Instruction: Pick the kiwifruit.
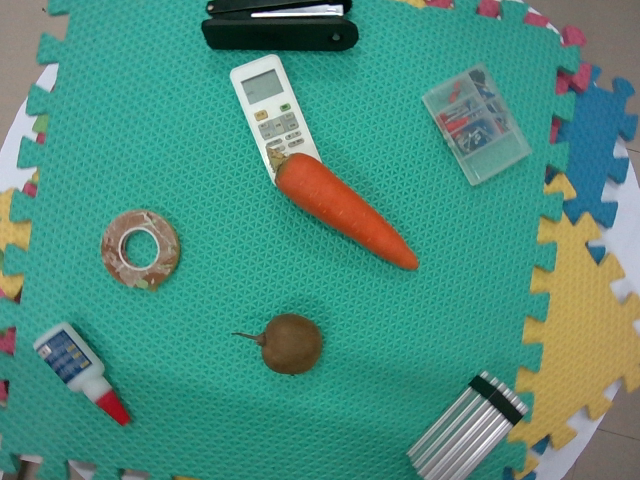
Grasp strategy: vertical